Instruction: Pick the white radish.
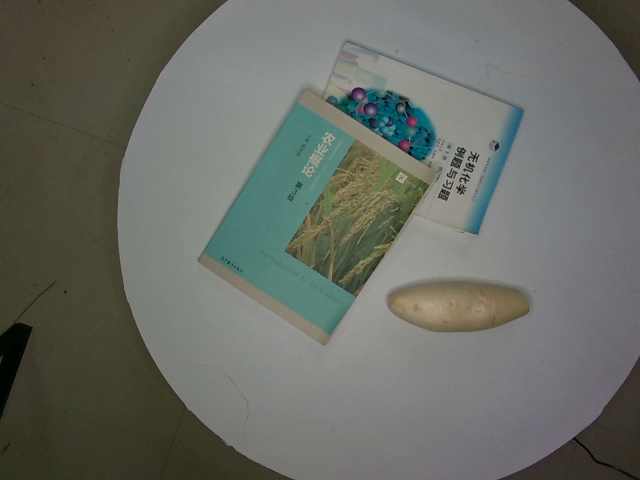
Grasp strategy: vertical